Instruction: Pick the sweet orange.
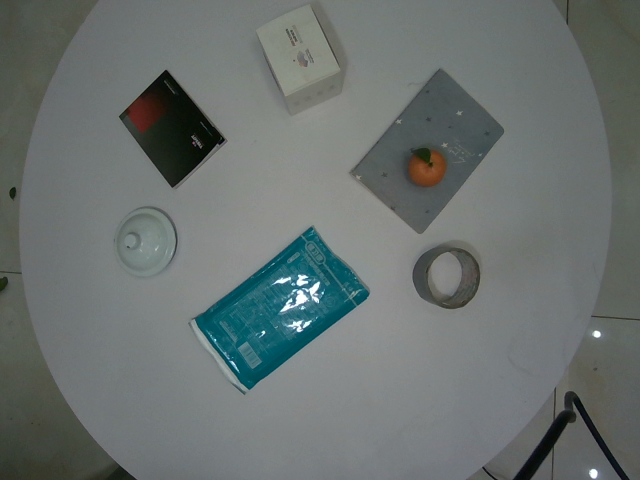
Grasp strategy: vertical